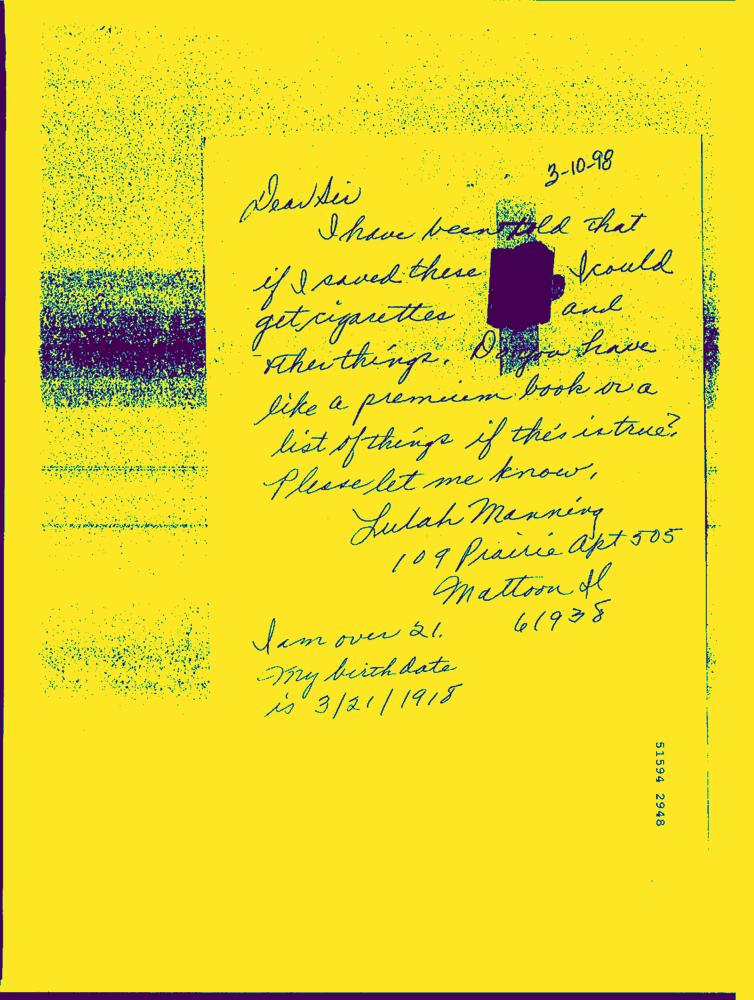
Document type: Hand-Written